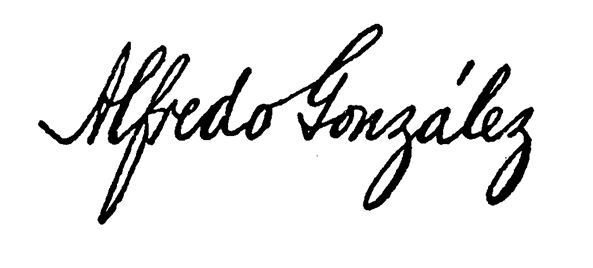
Signature of: alfredo gonzález flores